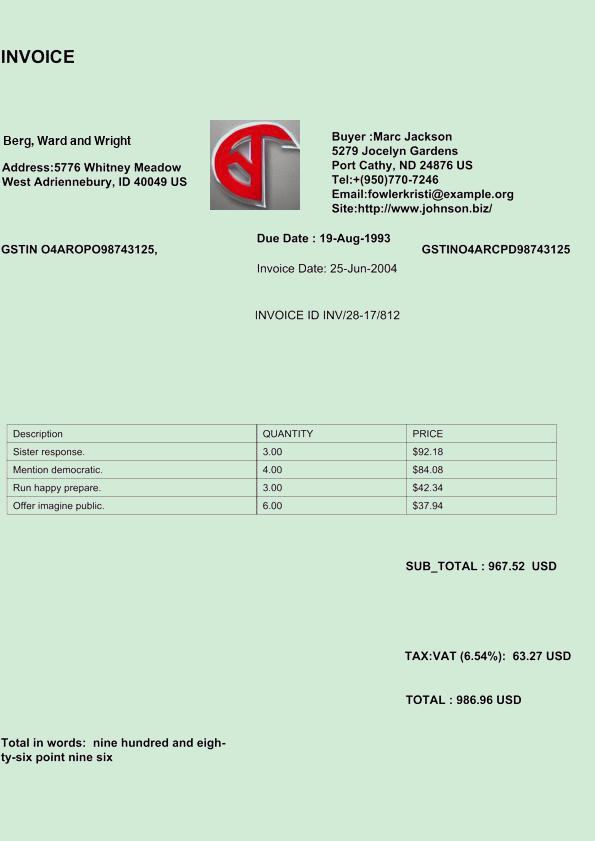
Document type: Invoice